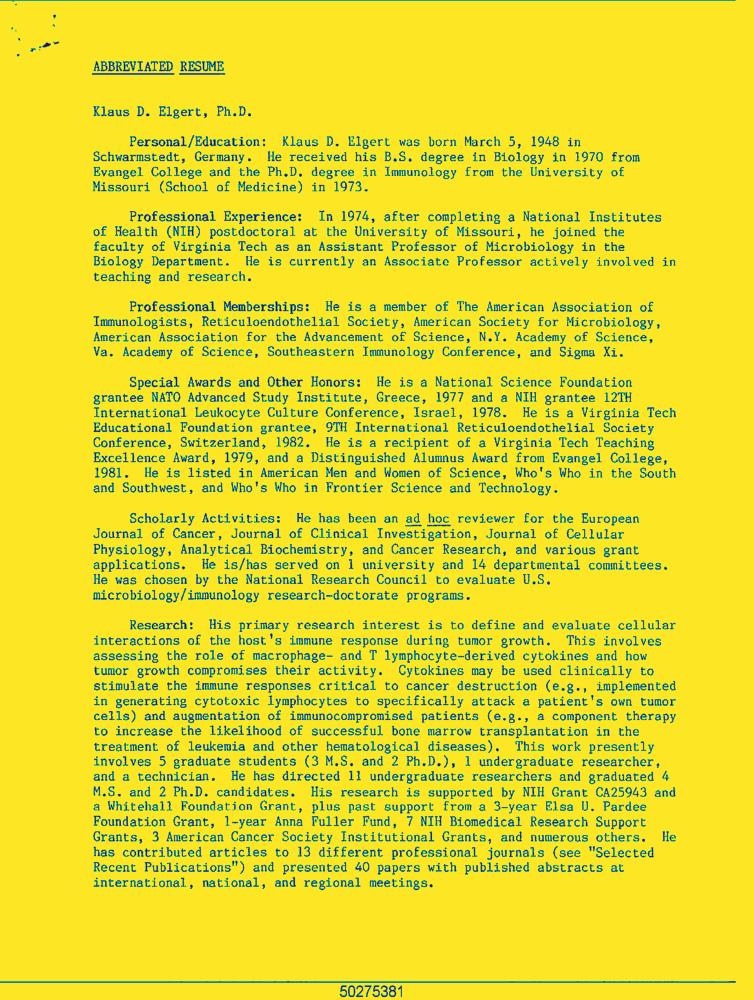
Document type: Resume-Doc